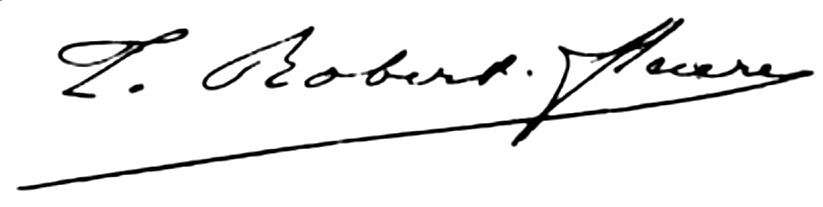
Signature of: tony robert fleury